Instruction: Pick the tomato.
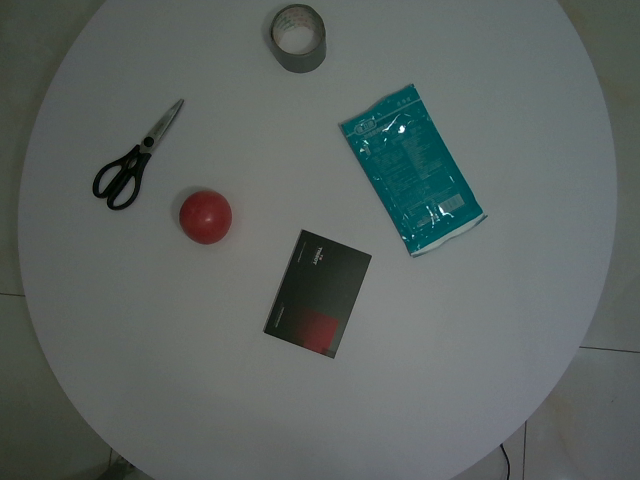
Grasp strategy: vertical